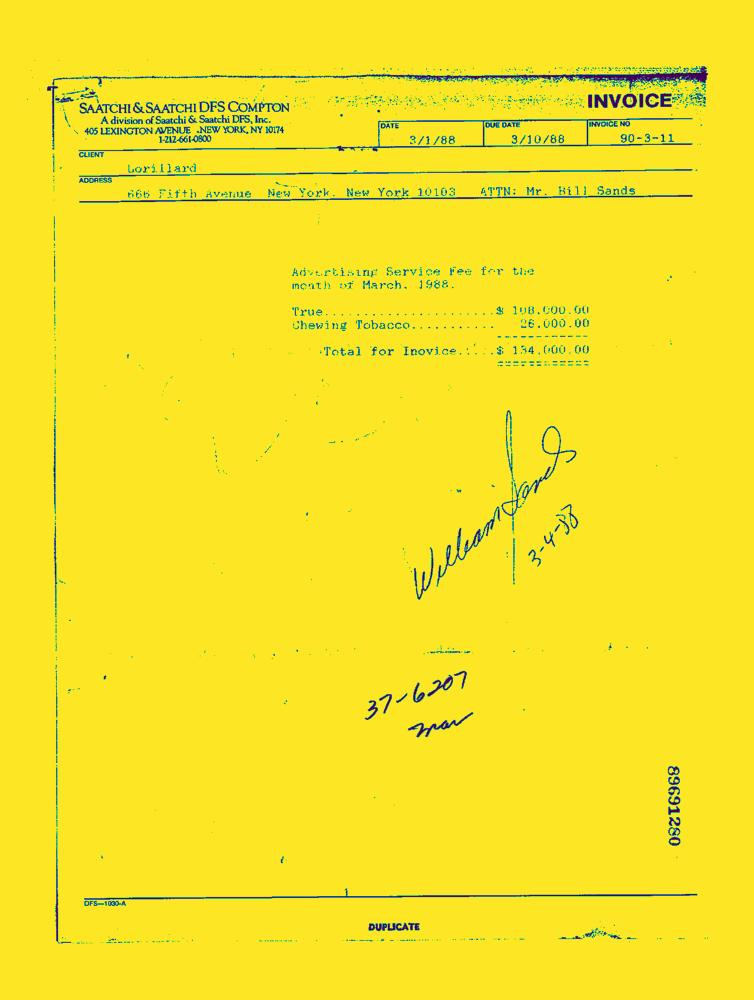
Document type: Invoice-Doc